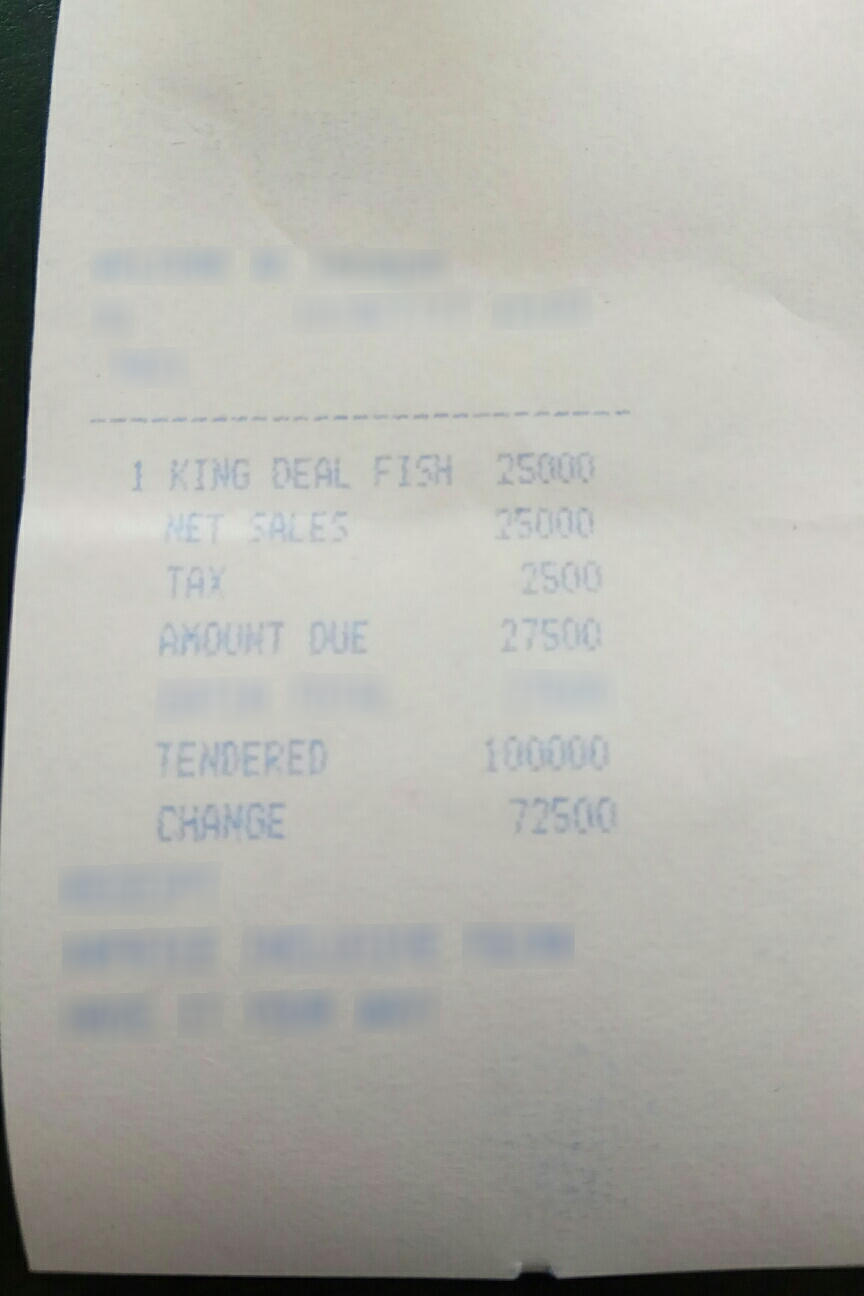
Number of items: 3
Subtotal: 25000
Tax: 2500
Total: 27500
OCR text regions:
text: 1
text: KING
text: DEAL
text: FISH
text: 25000
text: NET
text: SALES
text: 25000
text: TAX
text: 2500
text: AMOUNT
text: DUE
text: 27500
text: TENDERED
text: 100000
text: CHANGE
text: 72500